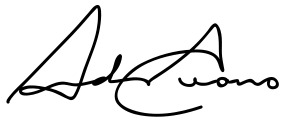
Signature of: andrew cuomo